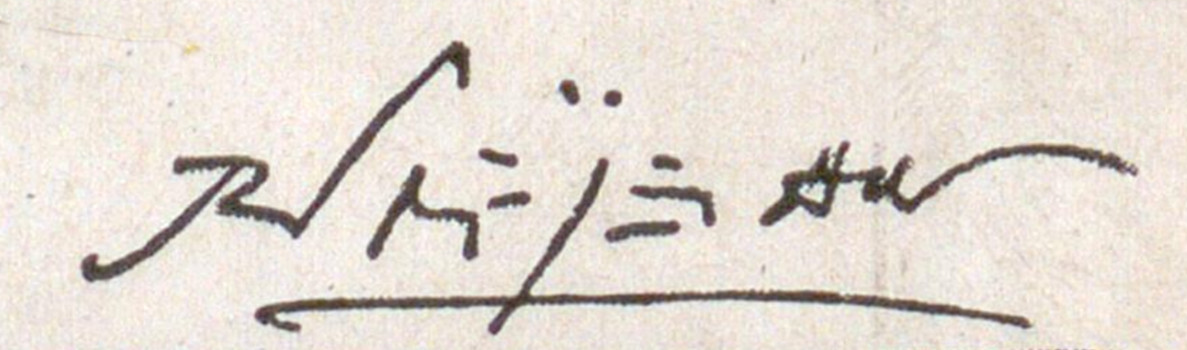
Signature of: rené préjelan